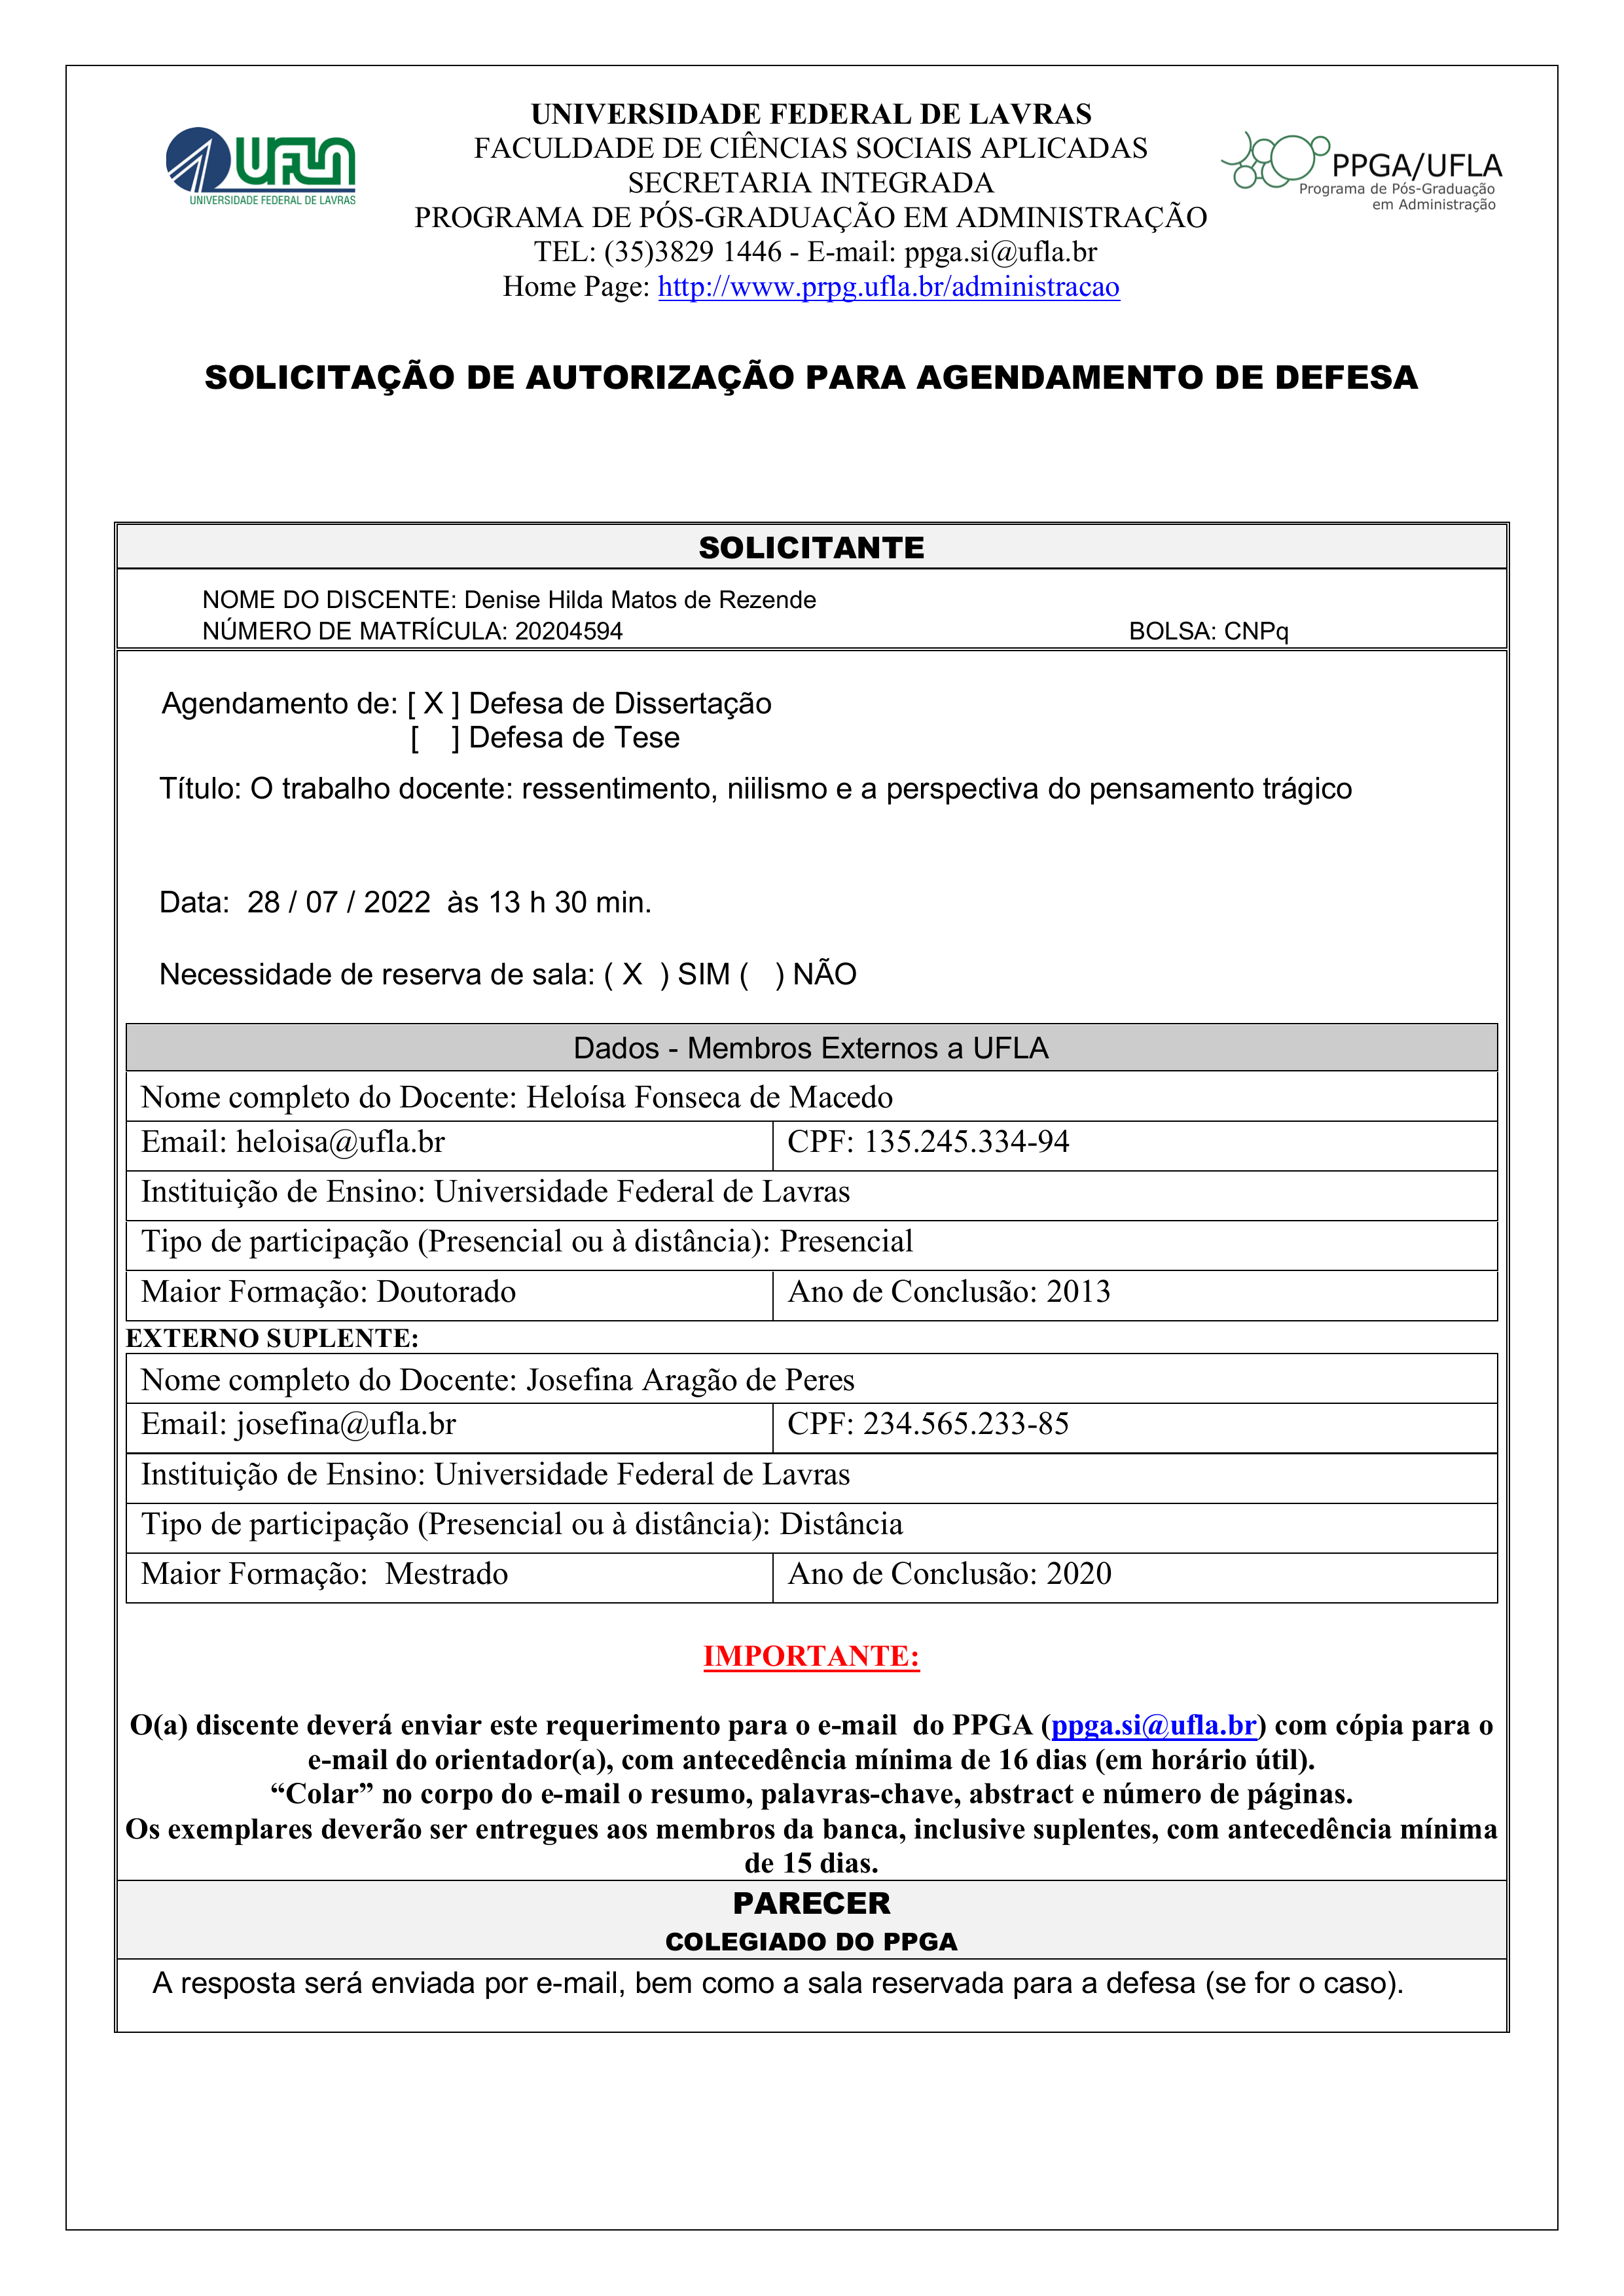
UNIVERSIDADE FEDERAL DE LAVRAS
FACULDADE DE CIÊNCIAS SOCIAIS APLICADAS
UFLA
PPGA/UFLA
SECRETARIA INTEGRADA
Programa de Pós-Graduação em Administração
UNIVERSIDADE FEDERAL DE LAVRAS
PROGRAMA DE PÓS-GRADUAÇÃO EM ADMINISTRAÇÃO
TEL: (35)3829 1446 - E-mail: ppga.si@ufla.br
Home Págei "http://www.pgpg.uﬂe{i)r/administracao"
SOLICITAÇÃO DE AUTORIZAÇÃO PARA AGENDAMENTO DE DEFESA
SOLICITANTE
NOME DO DISCENTE:
Denise Hilda Matos de Rezende
NÚMERO DE MATRÍCULA:
20204594
BOLSA:
CNPq
Agendamento de:
Defesa de Dissertação
[X]
[] Defesa de Tese
Título:
O trabalho docente: ressentimento, niilismo e a perspectiva do pensamento trágico
Data:
28/07/2022 às 13 h 30 min.
Necessidade de reserva de sala:
() NÃO
SIM
(X)
Dados - Membros Externos a UFLA
Nome completo do Docente:
Heloisa Fonseca de Macedo
Email:
heloisa@ufla.br
CPF:
135.245.334-94
Instituição de Ensino:
Universidade Federal de Lavras
Tipo de participação (Presencial ou à distância):
Presencial
Maior Formação:
Doutorado
Ano de Conclusão:
2013
EXTERNO SUPLENTE:
Nome completo do Docente:
Josefina Aragão de Peres
Email:
josefina@ufla.br
CPF:
234.565.233-85
Instituição de Ensino:
Universidade Federal de Lavras
Tipo de participação (Presencial ou à distância):
Distância
Maior Formação:
Mestrado
Ano de Conclusão:
2020
IMPORTANTE:
O(a) discente deverá enviar este requerimento para o e-mail do PPGA (ppga.si@ufla.br) com cópia para o e-mail do orientador(a), com antecedência mínima de 16 dias (em horário útil). “Colar” no corpo do e-mail o resumo, palavras-chave, abstract e número de páginas.
Os exemplares deverão ser entregues aos membros da banca, inclusive suplentes, com antecedência mínima de 15 dias.
PARECER COLEGIADO DO PPGA
A resposta será enviada por e-mail, bem como a sala reservada para a defesa (se for o caso).